Question: What is the suspected problem?
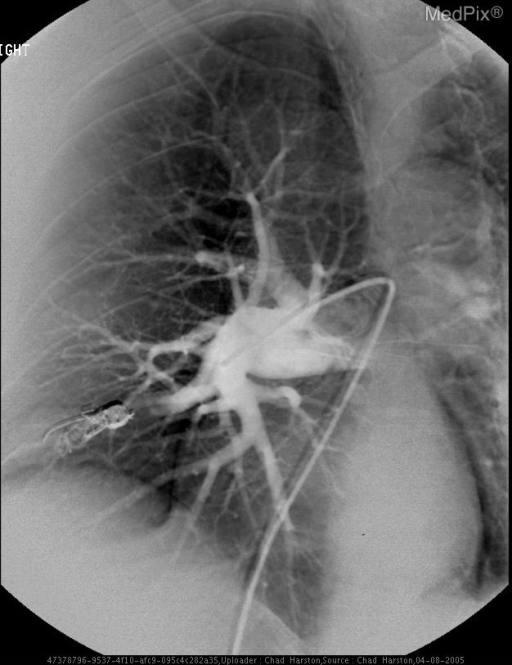
Answer: The findings suggest Pulmonary AVM with single feeding artery and single feeding vein. Pulmonary angiogram after coil embolization shows no flow supplying the AVM through the feeding artery.. The patient might have a history of 81 year old man with facial telangiectasias, daily epistaxis and decreased blood oxygenation is found to have pulmonary arteriovenous malformation on CT..